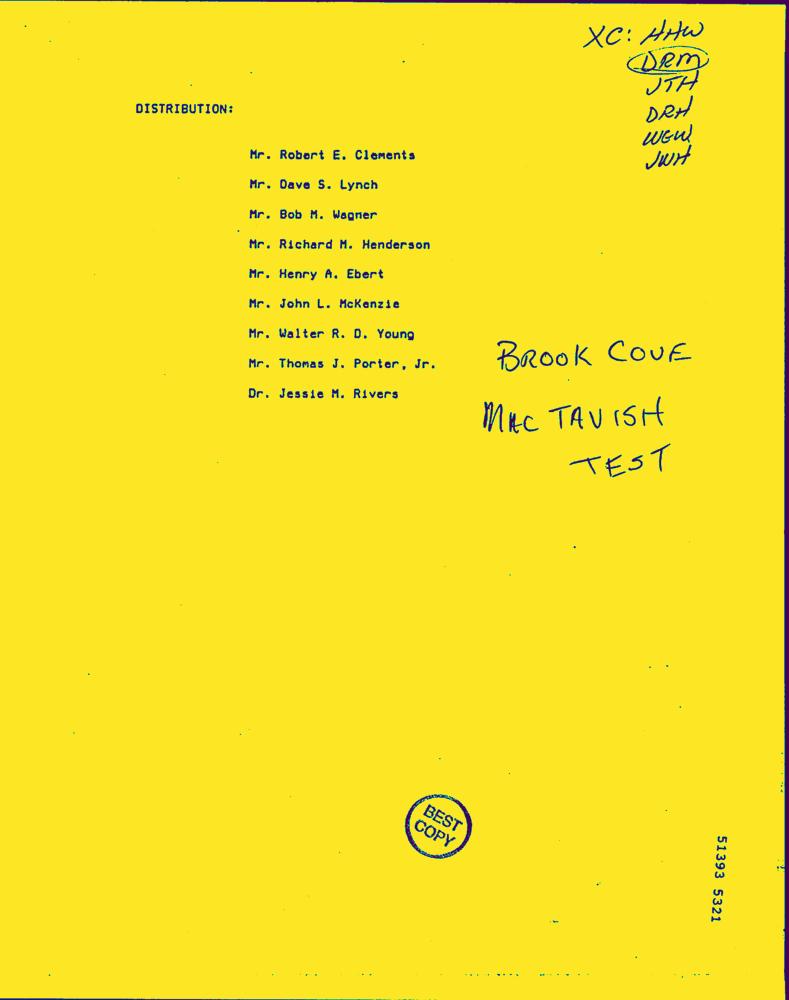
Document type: Letter-Doc